Question: What type of tax is indicated in the document, personal property or real estate?
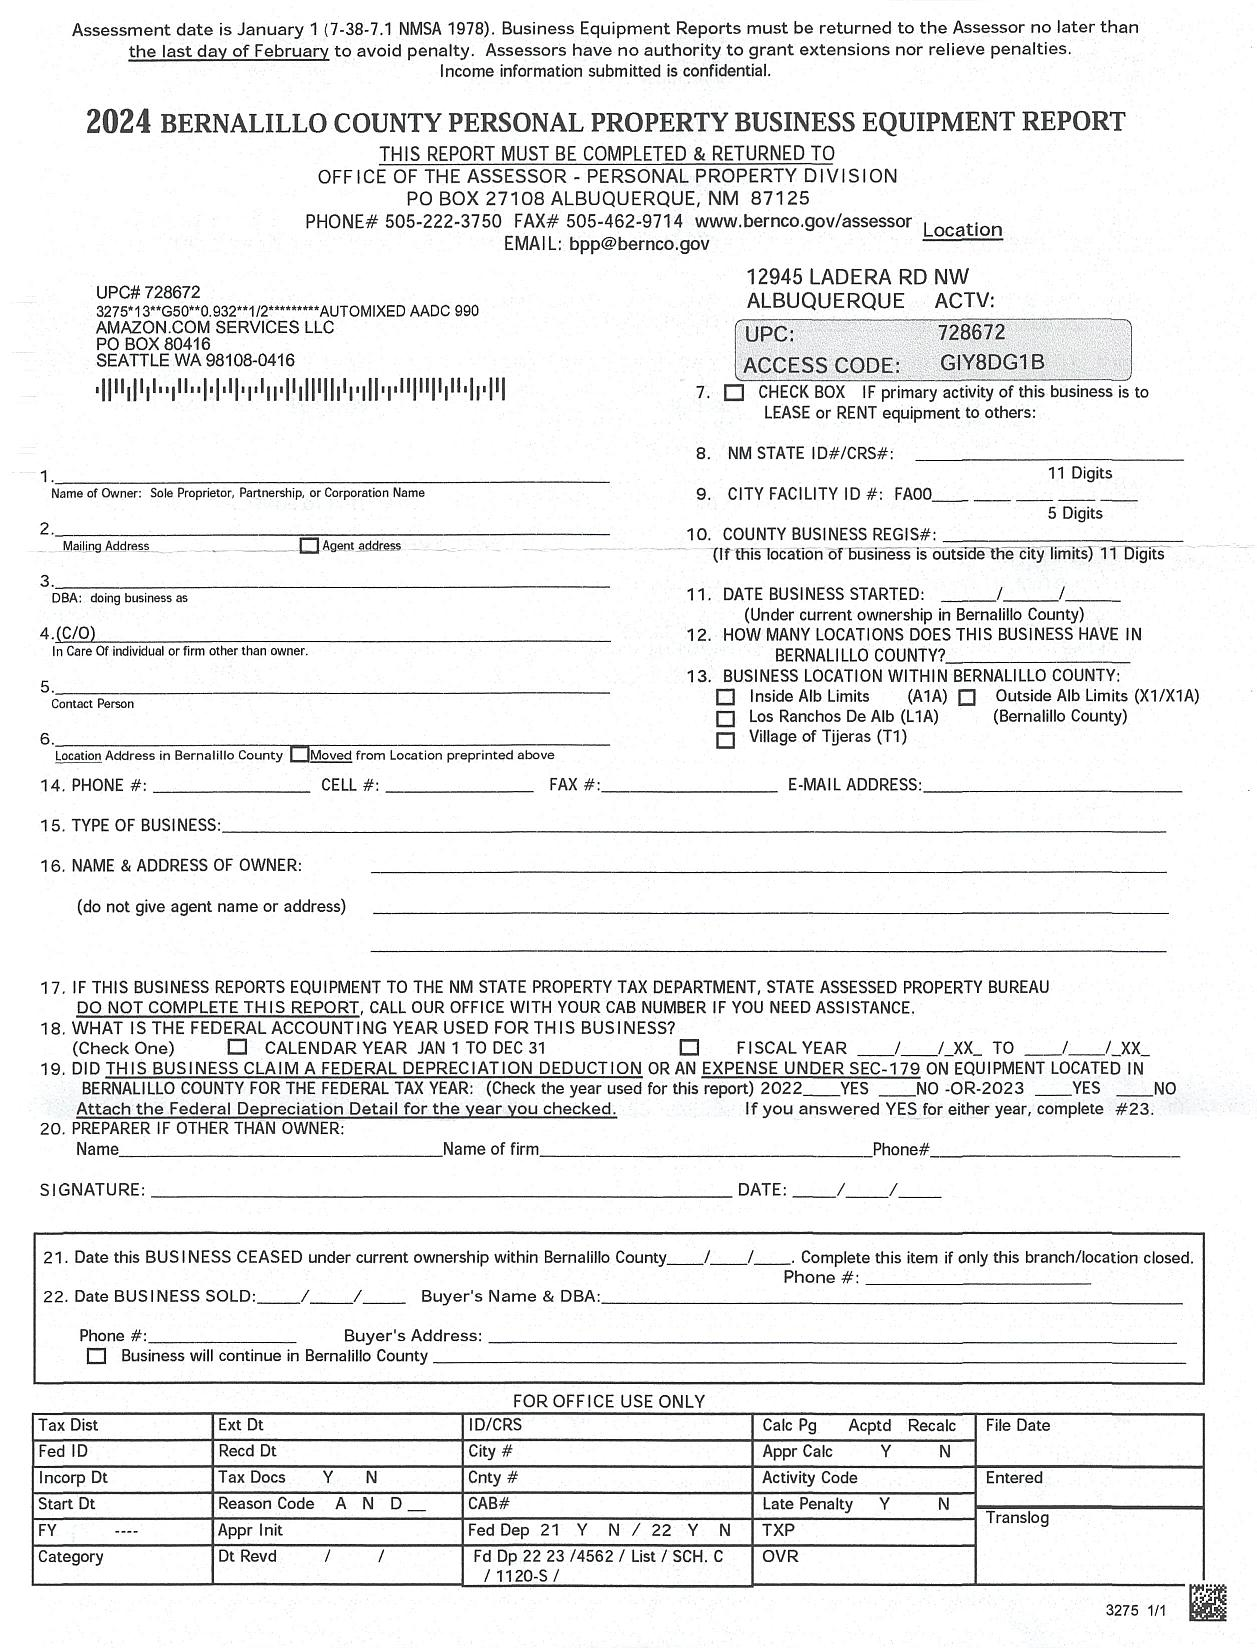
Answer: "Personal Property"